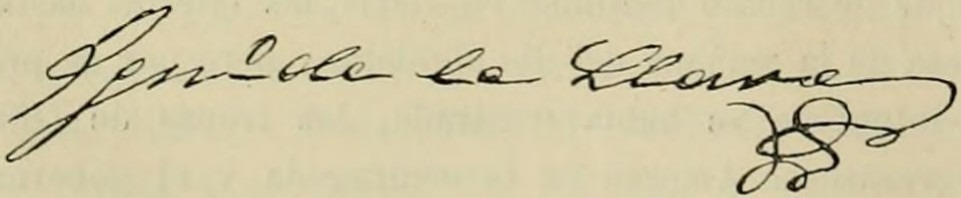
Signature of: ignacio de la llave